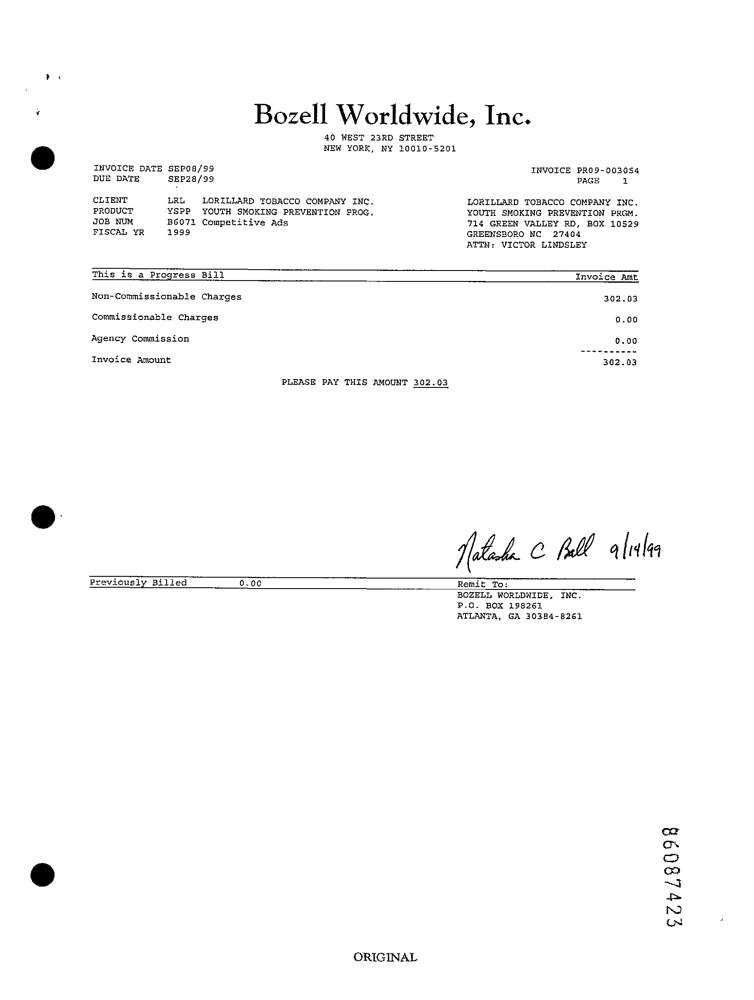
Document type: Invoice